Question: What appears to be the issue?
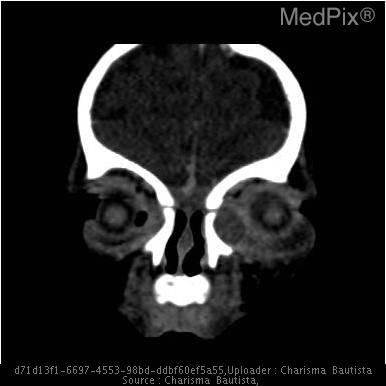
Answer: The findings suggest A cystic mass  located anteromedial to left globe. A cystic mass located anteromedial to left globe. The patient might have a history of A 4 month-old boy presents with left eye swelling for about 48hours that started with dark discoloration on left lower lid. No history of trauma..